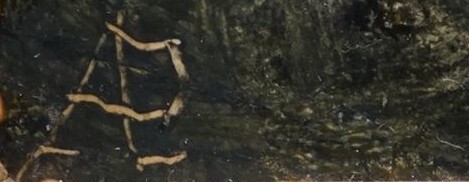
Signature of: august piepenhagen